Question: What do the imaging results show?
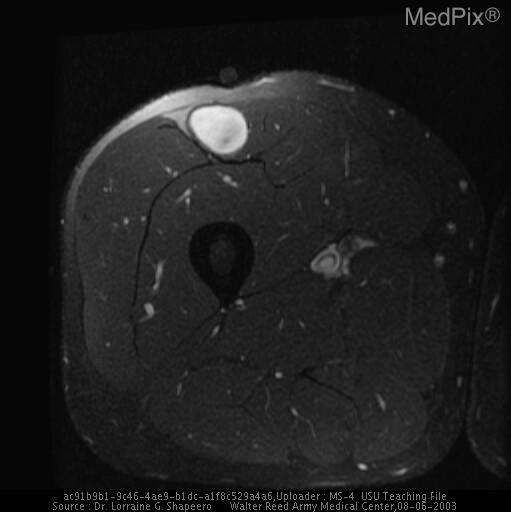
Answer: The imaging shows PLAIN RADIOGRAPH: A-P and lateral views of the right femur from 7/9/2002 demonstrate no bone abnormalities.  No soft tissue abnormalities are evident. MRI: A right rectus femoris mass measuring 4.5x2.4x2.5cm shows intermediate- signal intensity periphery with low-signal-intensity center on T1-weighted MR images and predominantly high signal intensity mass on T2-weighted MR image with low-signal-intensity septae posteriorly. After contrast-enhancement, there is a thick rim of peripheral enhancement with non-enhancing areas centrally. These findings were consistent with a myxoid liposarcoma. After contrast-enhancement, there is a thick rim of peripheral enhancement with non-enhancing areas centrally. These findings were consistent with a myxoid liposarcoma..